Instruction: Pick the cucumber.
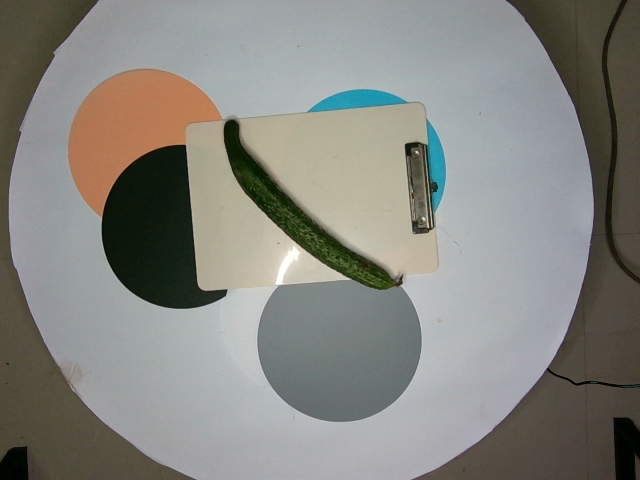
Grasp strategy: vertical